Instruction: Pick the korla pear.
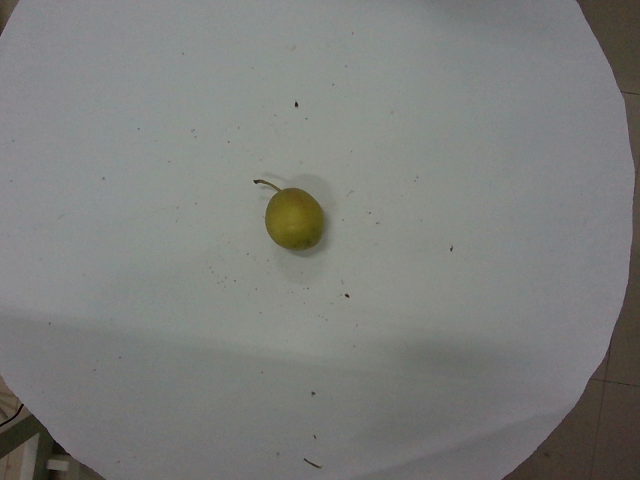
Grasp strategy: vertical